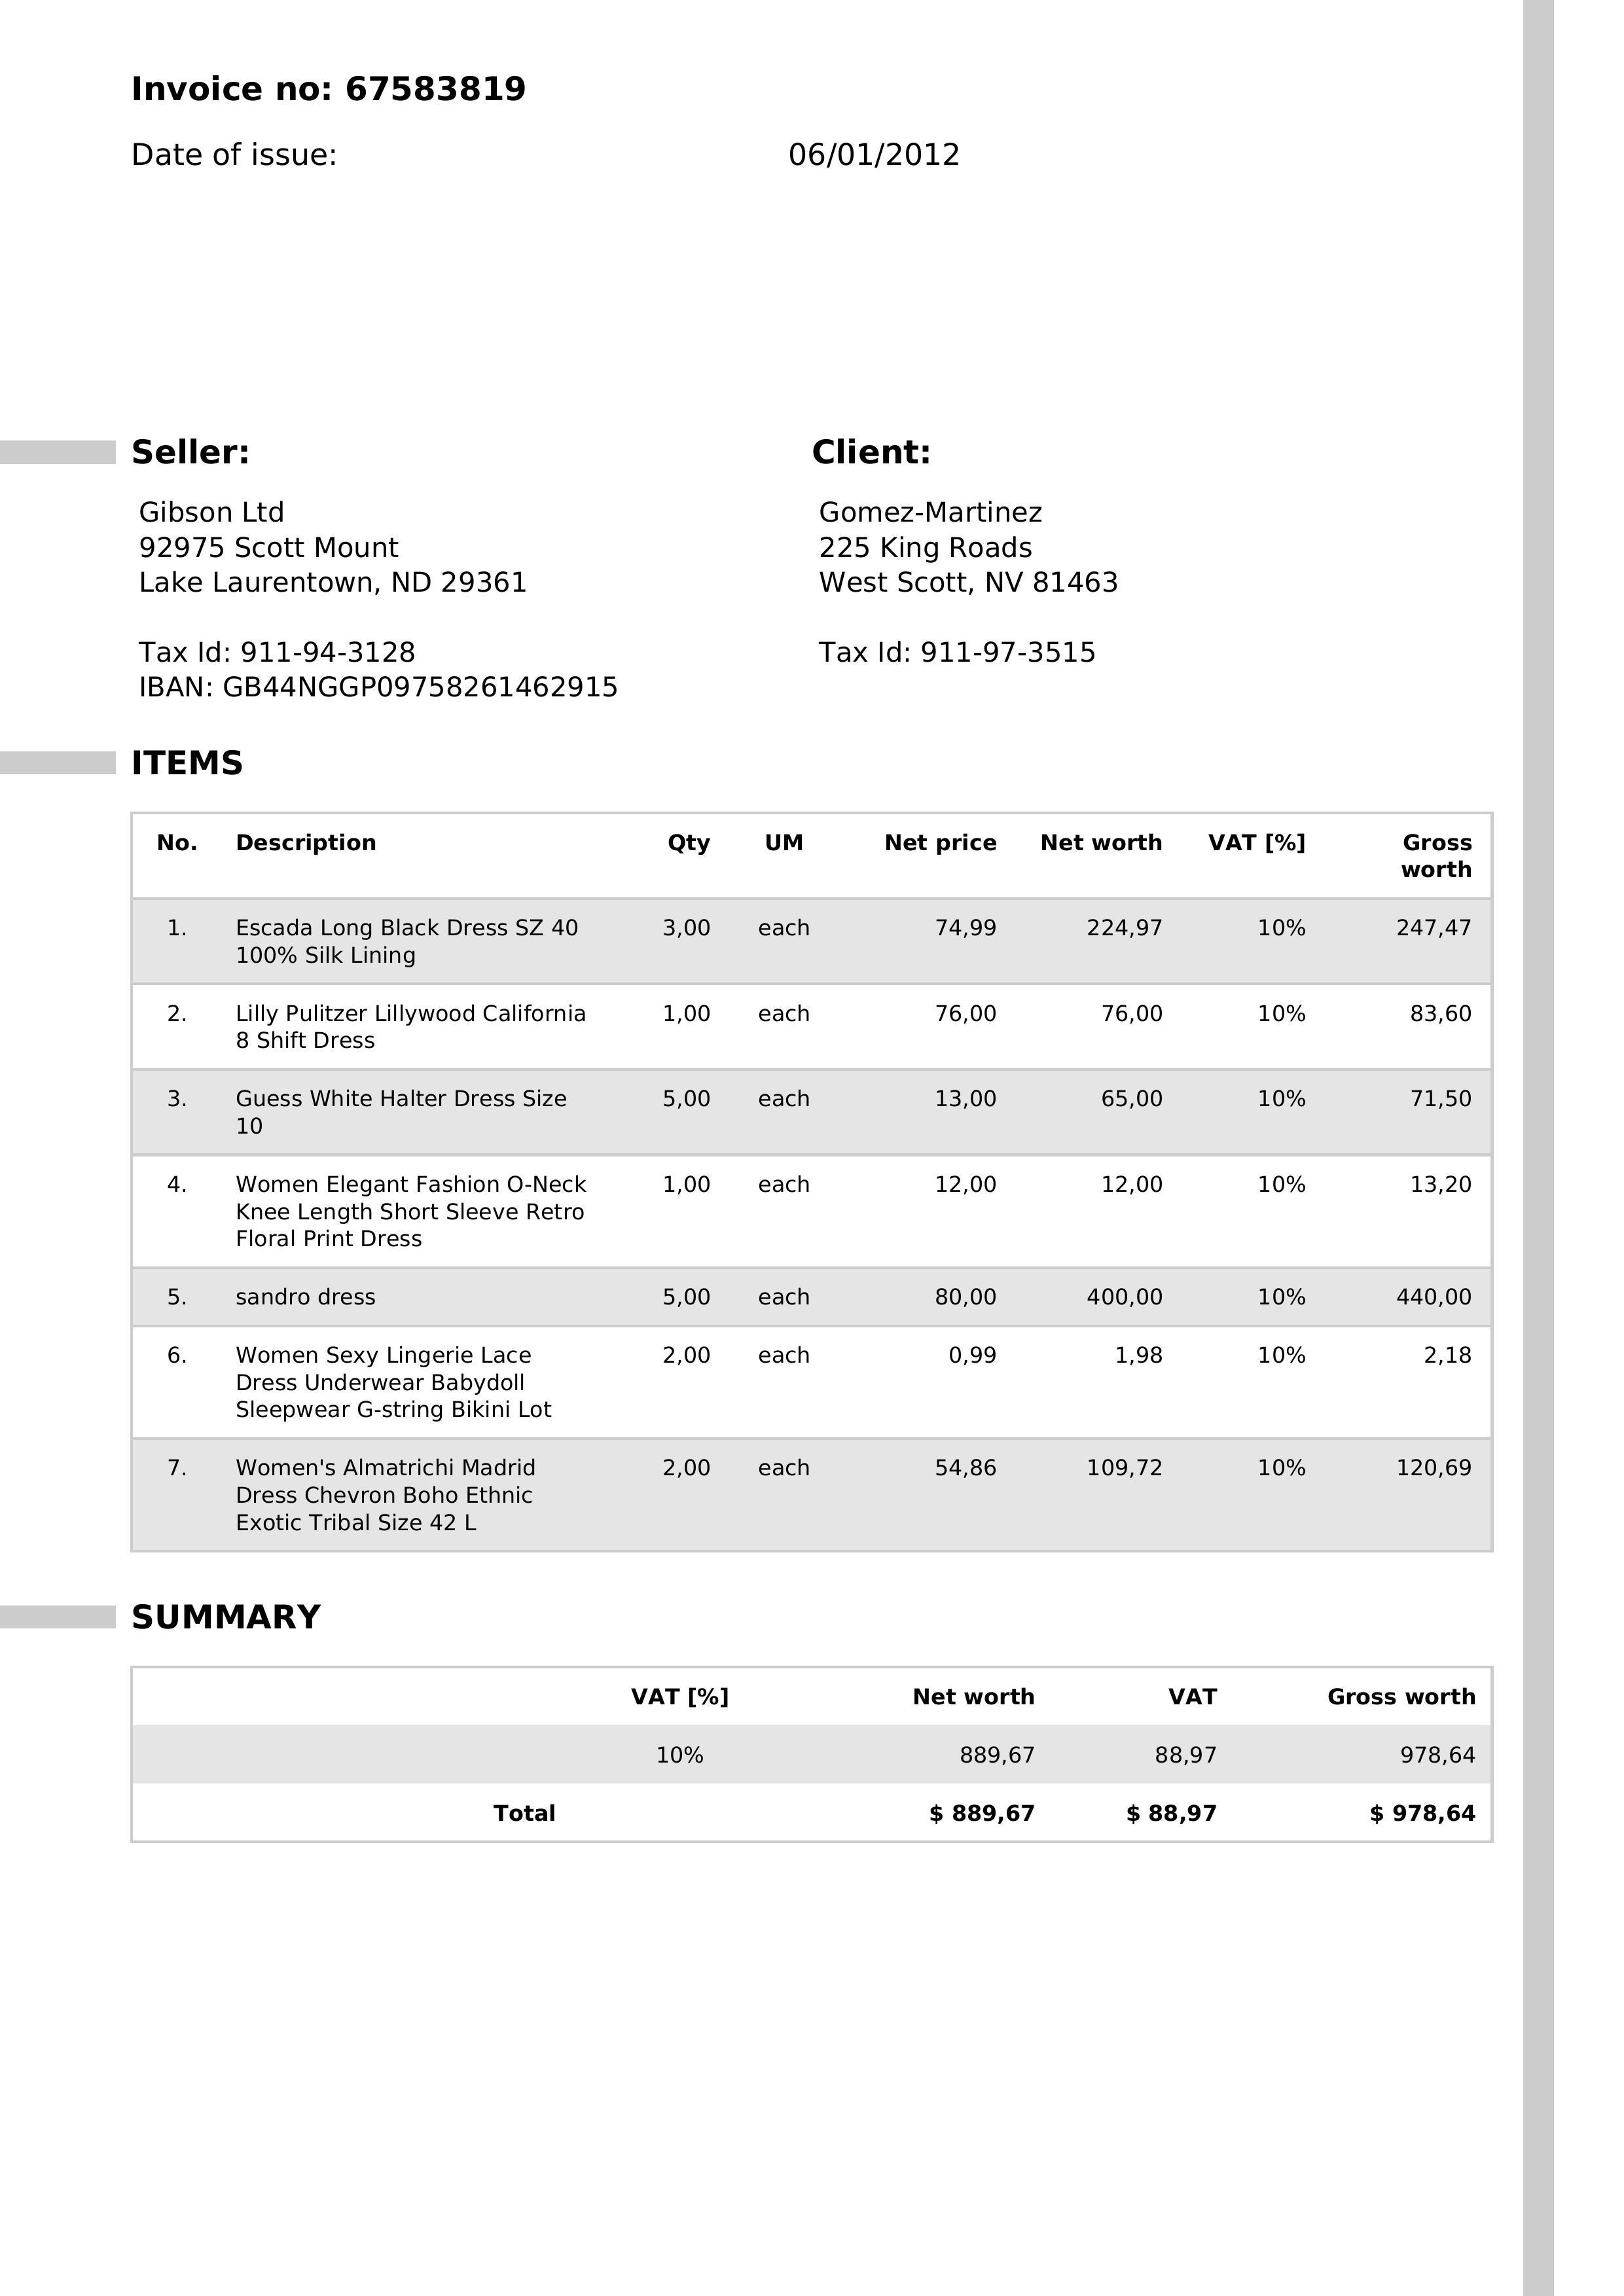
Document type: Invoice